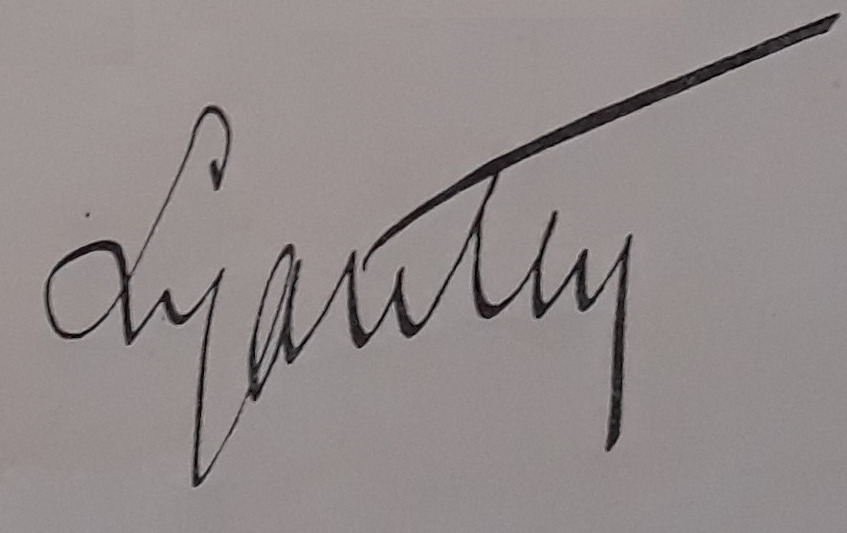
Signature of: louis hubert lyautey